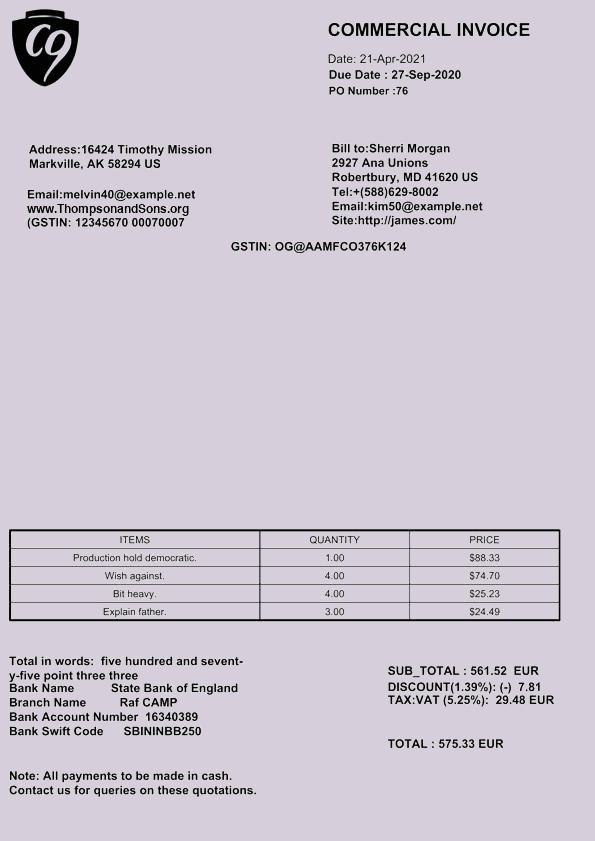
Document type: Invoice